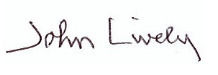
Signature of: john lively